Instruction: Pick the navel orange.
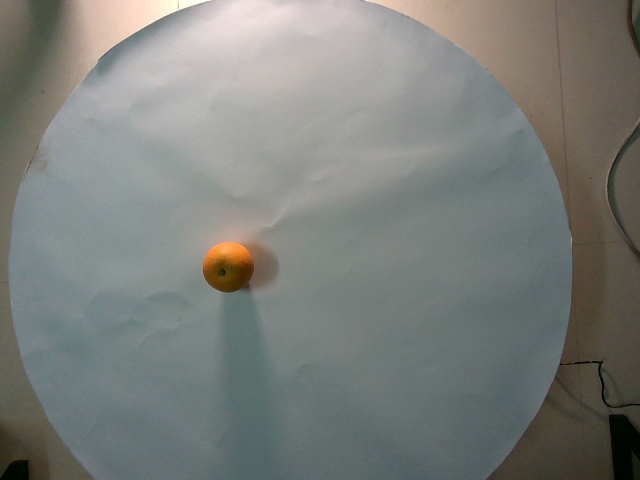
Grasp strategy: vertical